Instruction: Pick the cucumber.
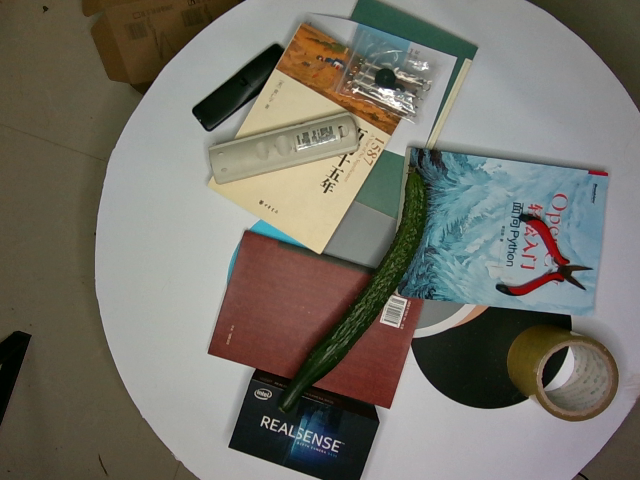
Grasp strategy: vertical